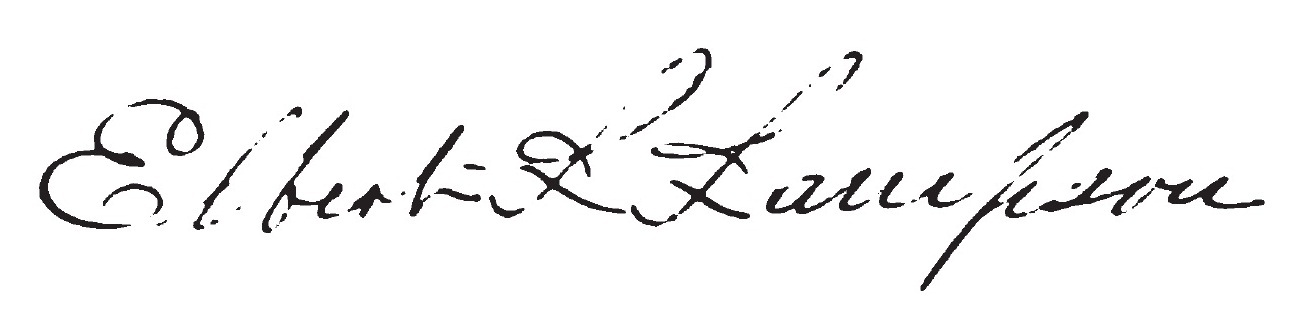
Signature of: elbert l lampson